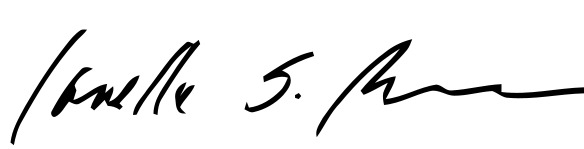
Signature of: janelle bynum